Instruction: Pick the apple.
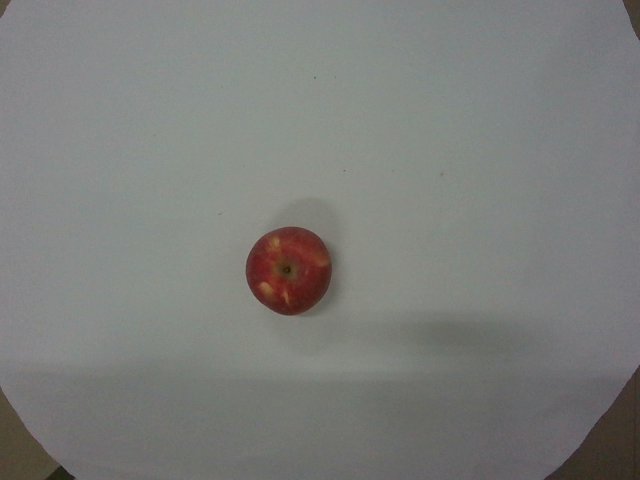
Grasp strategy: vertical